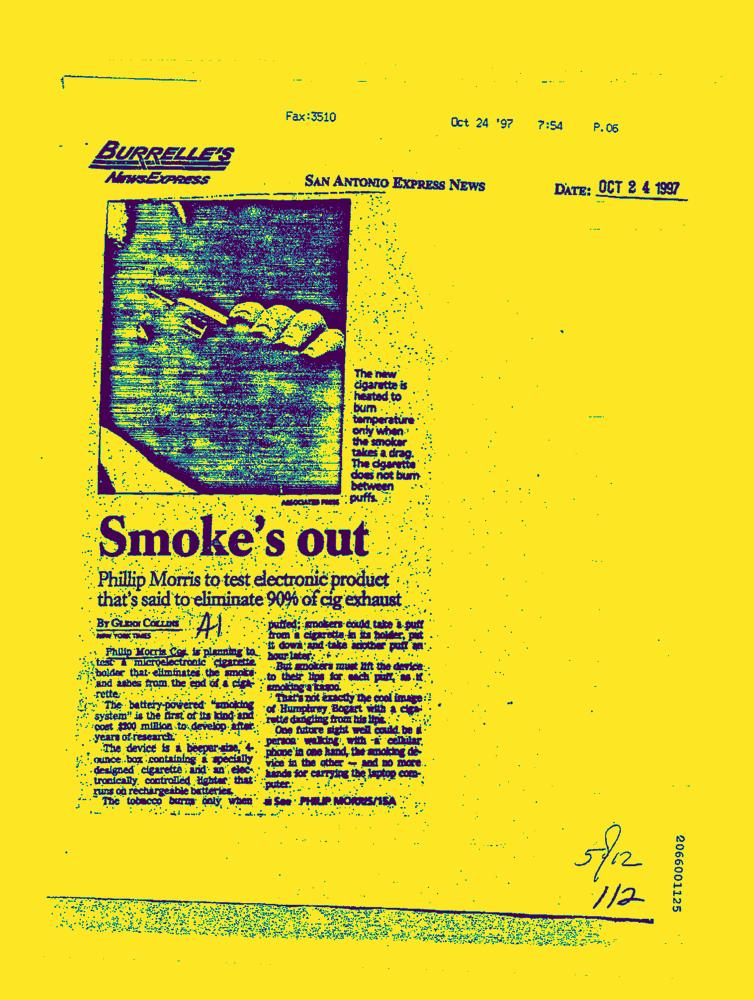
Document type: News-Article